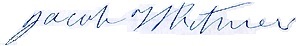
Signature of: jacob whitmer